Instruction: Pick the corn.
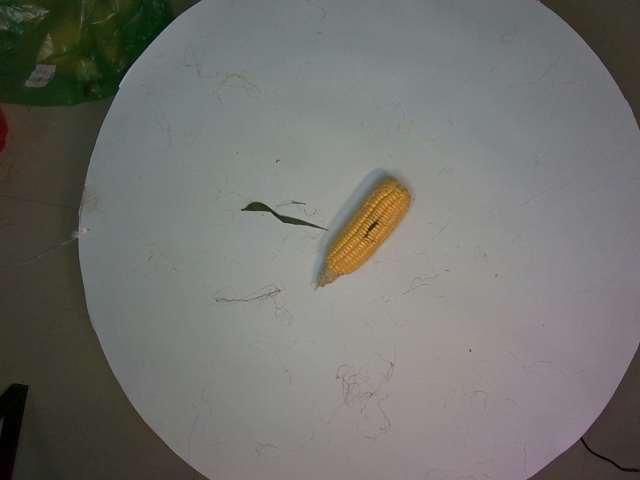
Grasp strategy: vertical